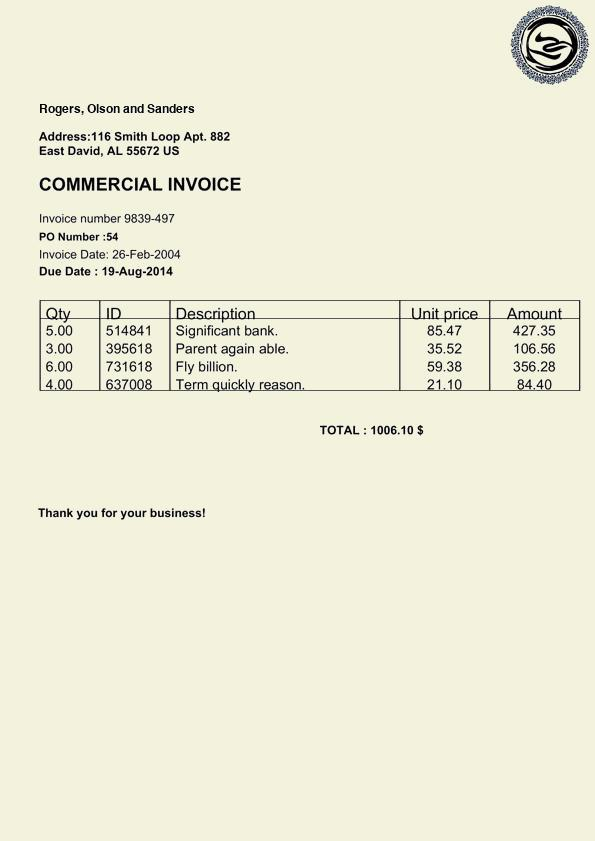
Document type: Invoice